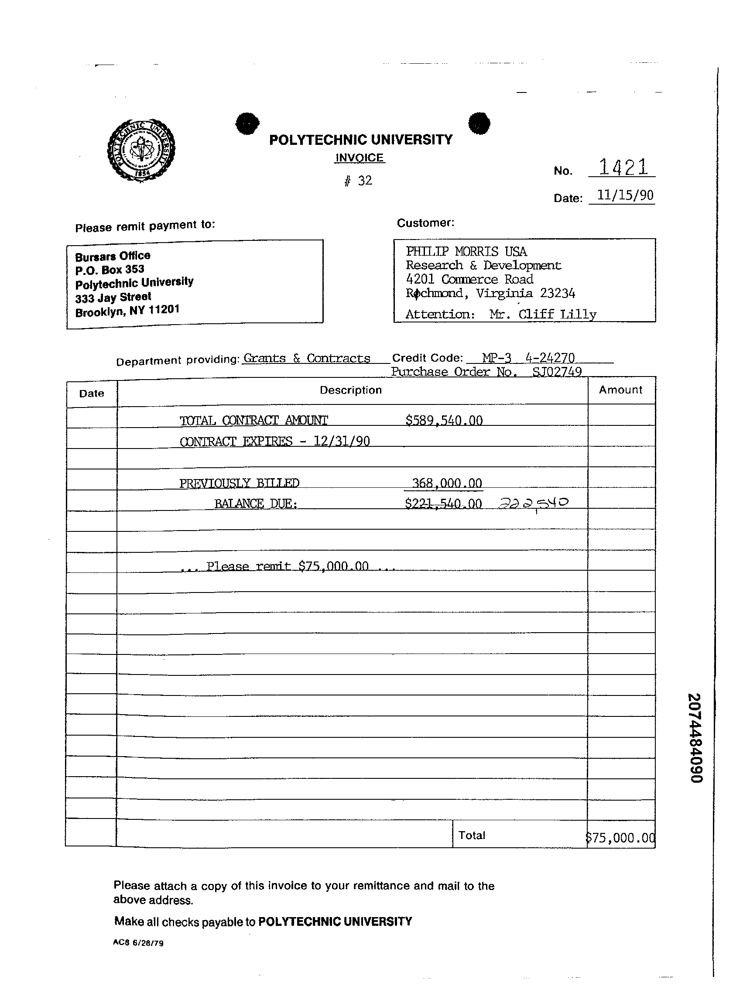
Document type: Invoice